Question: Describe the condition in detail:
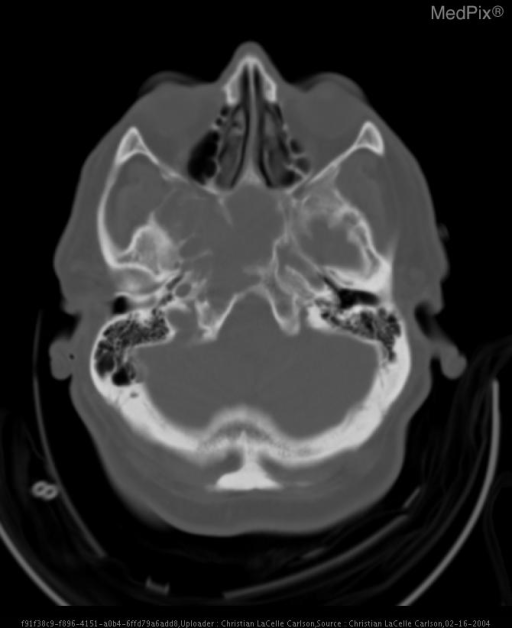
Answer: The disease is discussed as: Meningiomas originate from arachnoid cap cells and are the most common extraaxial neoplasms of the brain, representing 15-20% of all brain tumors.  Although it is hormonally sensitive and is three times more common in women, meningioma represents a significant proportion of the extraaxial neoplasms in men and in adults of all age groups.  Most patients present between the ages of 40 and 60 years of age.  Meningiomas are uncommon in children without associated neurofibromatosis type-2.  The most common locations for meningiomas (in descending order) are the parasagital dura, convexities, sphenoid wing, juxtasellar, cerebellopontine angle cistern, olfactory groove, posterior fossa clivus, planum sphenoidale, and tentorium.  Uncommon locations are the ventricles (pediatric patients), with a distinct propensity for the left lateral ventricle, and the optic nerve sheath (adult females).  2-3% occur in the spine.  Less than one percent of meningiomas are extradural and result from embryologic arachnoid rests outside the CNS.  These extradural menigiomas have been found in the interdiploic space, outer table of skull, skin, paranasal sinuses, parotid gland, and parapharyngeal space.  Multiple lesions occur in 1-2% of patients increasing to 30% with a previous history of radiation therapy.

Meningiomas often incite a variable amount of intracranial edema with lesions adjacent to the cerebral cortex tending to cause greater edema than those along the basal cisterns or planum.  However, edema is absent in 40% of cases because of slow growth. The lesions themselves demonstrate calcifications in 20% of cases while cystic areas are seen 15% of the time.  Meningiomas can sometimes demonstrate intraosseous extension or grow through the bone or into the dura.  Hyperostosis or osteolysis occur in 20% to 46% of cases.  Hyperostosis is particularly common when the tumor is at the skull base or anterior cranial fossa where it may resemble fibrous dysplasia or Paget’s disease.  The skull base is the one region where meningiomas can become unresectable because of collateral damage to vital structures.  Occasionally, meningiomas may have necrotic centers.  Thrombosis and, rarely, osteblastic, chondromatous, or fatty degeneration occurs.  Meningiomas may encase and narrow adjacent vessels.  Meningiomas often parasitize pial vessels.  As such, these lesions have both a dural and a pial blood supply.  In the typical convexity or sphenoid wing meningioma, the middle meningeal artery is enlarged.

Atypical meningiomas make up 2.4% of all meningiomas and are classified as WHO grade II.  Atypical lesions must exhibit increased mitotic rates, small cells with high nucleus/cytoplasmic ratio, prominent nucleoli, sheet like growth, and foci of necrosis causing nonhomogenous enhancement.  They look like benign meningiomas radiographically, but recur more frequently.  Hemorrhage is common as are peripheral low density zones from trapped CSF in arachnoid cysts.

Melignant meningiomas are classified as WHO grade III, are uncommon and are usually diagnosed when intraparenchymal invasion, markedly rapid growth, or sarcomatous degeneration has taken place, most likely arising from benign tumors gone awry.  The papillary variety of meningioma undergoes malignant differentiation more commonly than the rest.  Higher grade is associated with a higher rate of recurrence.  Survival varies with the site, size, grade, and extent of surgical removal of tumor.

Radiation therapy induces five times more meningiomas than it does schwannomas or sarcomas.  Diagnosis of radiation induced meningioma is made if the meningioma arises in the radiation field, appears after a latency period (of years), was not the primary tumor irradiated, and is not seen in a patient with neurofibromatosis.  Low dose radiation treatment for tinea capitis has been associated with meningiomas following a latency period of about 35 years.  Recurrence rates are higher in radiation-induced meningiomas than in non-radiation induced tumors.

On unenhanced CT scan, 75% of meningiomas are slightly hyperdense while 25% are isodense to normal brain parenchyma.  Strong, homogenous enhancement is a hallmark (90%).  Signal intensity is similar to normal falx on enhanced and nonenhanced CT.  Calcifications are seen in 20% of lesions and cystic areas are present in 15% of tumors.  The tumors appear round and unilobulated with sharp margins.  A lobulated, extraaxial, parasagittal mass with a dural tail is a typical finding on CT scan.  Rarely, they may appear en plaque, with pancake-like spread along the dura.  Extension of tumor or dural reaction along a dural surface is not uncommon and is known as a “dural tail” which is suggestive, but not specific for meningioma.  Bony erosions are rare, but are more common with malignant meningiomas, where as hyperostosis is more common and more often associated with benign nature.

Tumors are typically isointense to gray matter on MRI with strong gadolinium enhancement.  MRI is the best technique for detecting the dural tail.  Increased vascular flow voids within and around the lesion are characteristic.

Angiographic characteristics include a spoke-wheel appearance with dense venous filling, a persistent tumor blush (“comes early and stays late”) with well demarcated margins and a dural vascular supply.  The middle meningeal artery may be enlarged.